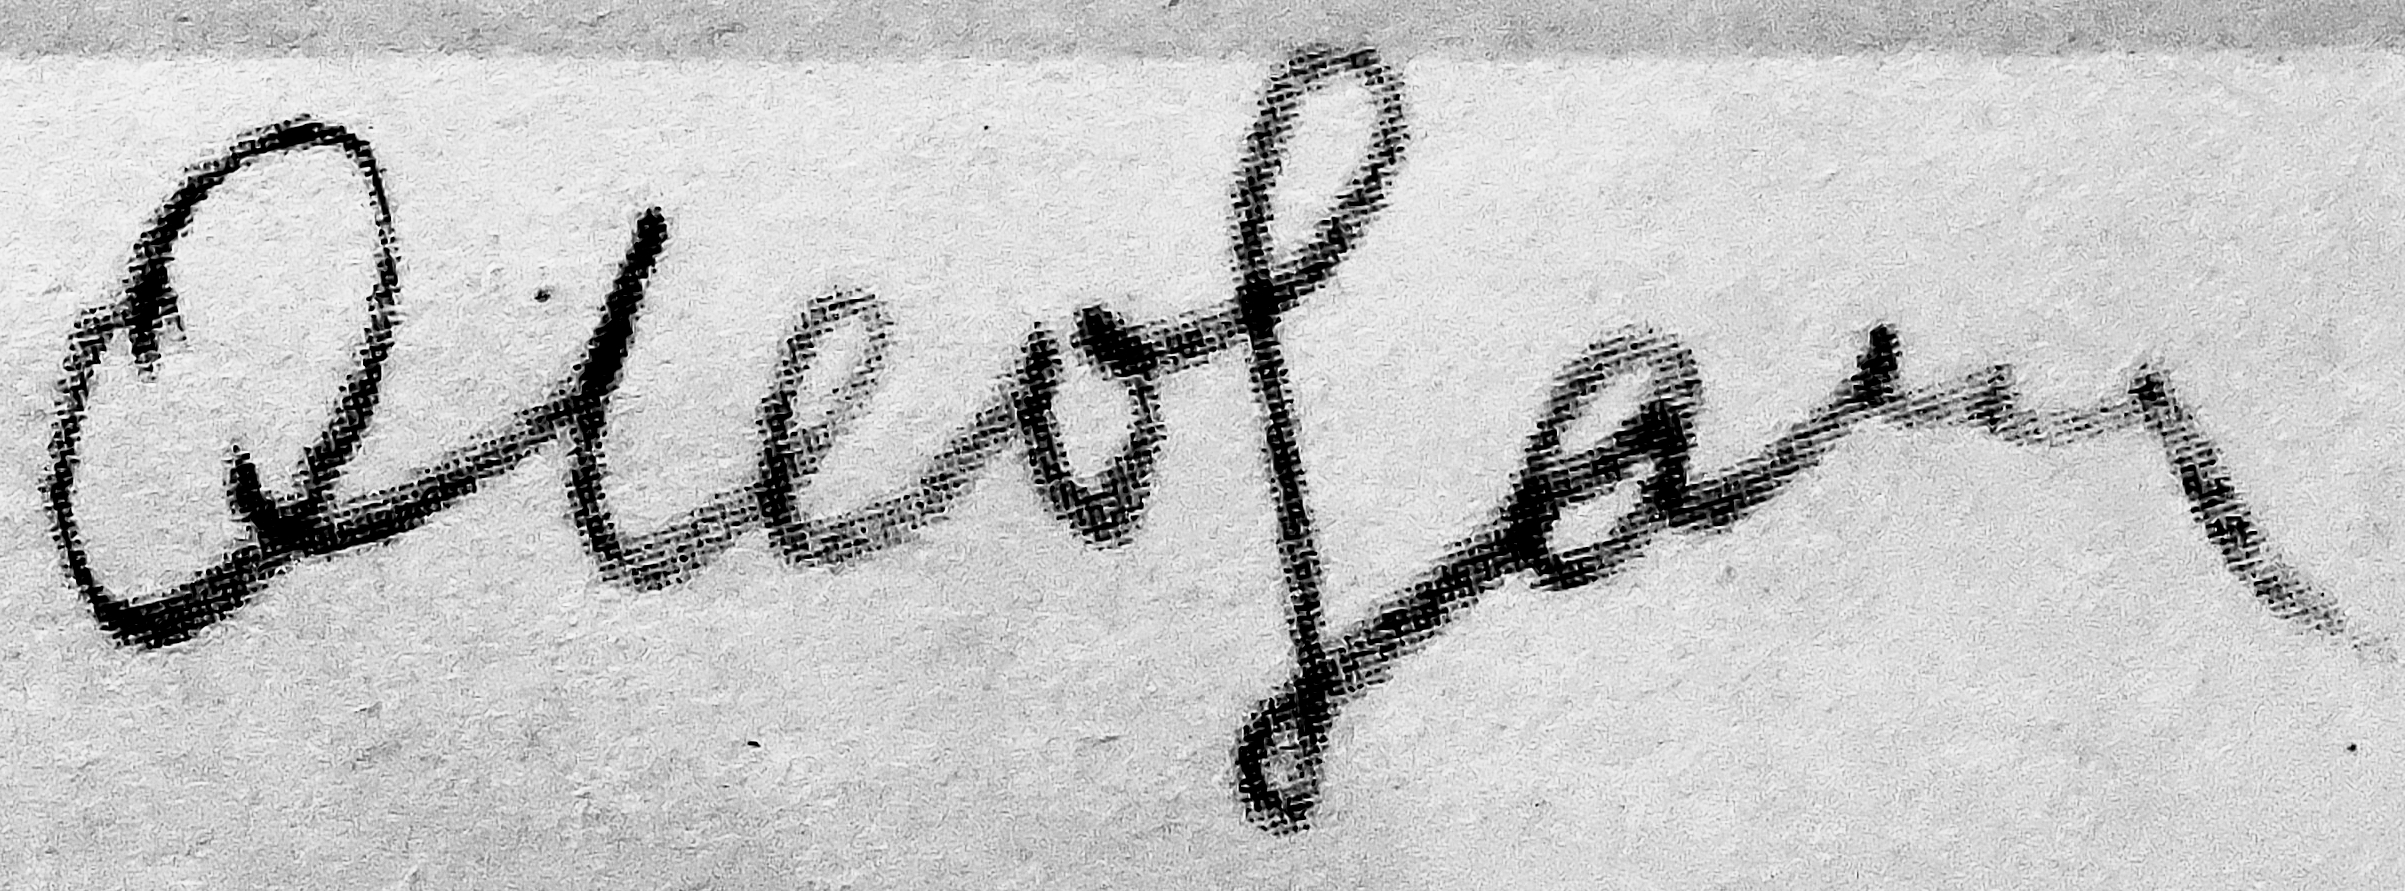
Signature of: olga lebzak